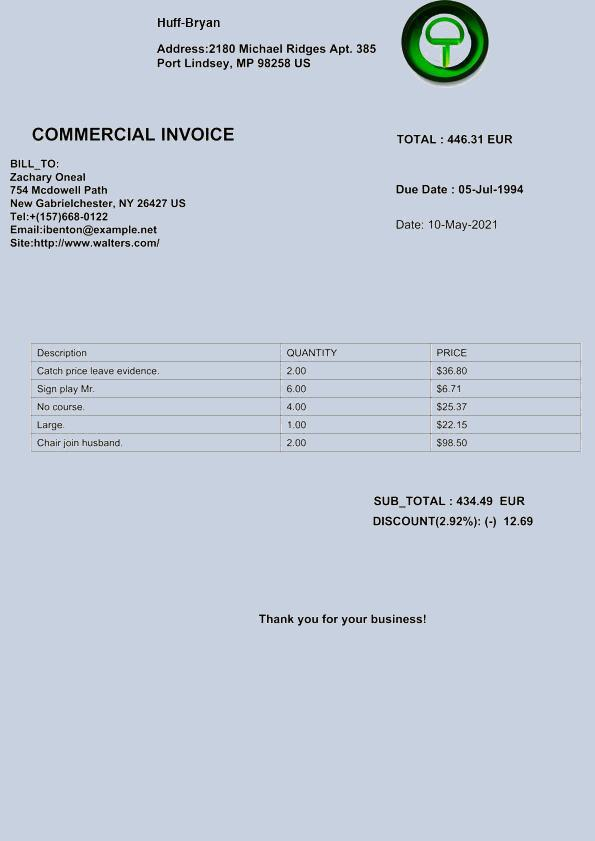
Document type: Invoice